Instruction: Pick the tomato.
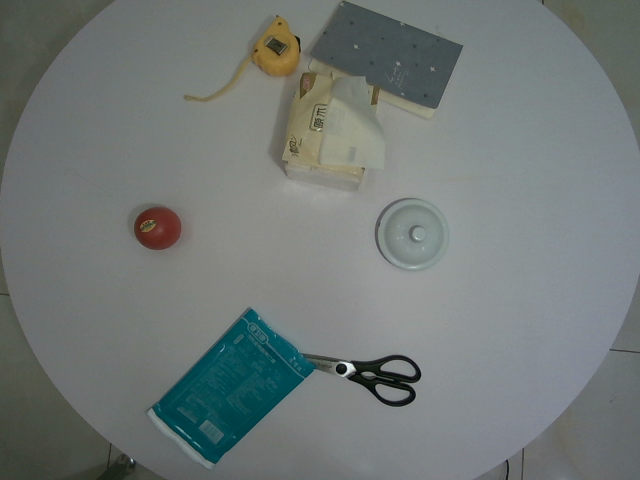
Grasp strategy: vertical